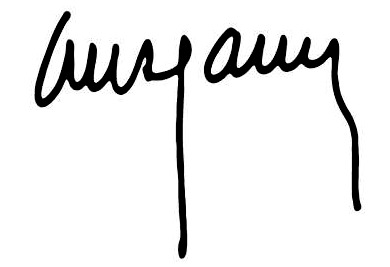
Signature of: antonio gala